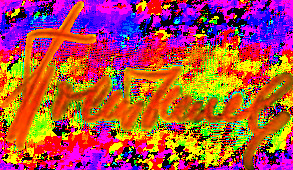
Signature of: pavel postyshev